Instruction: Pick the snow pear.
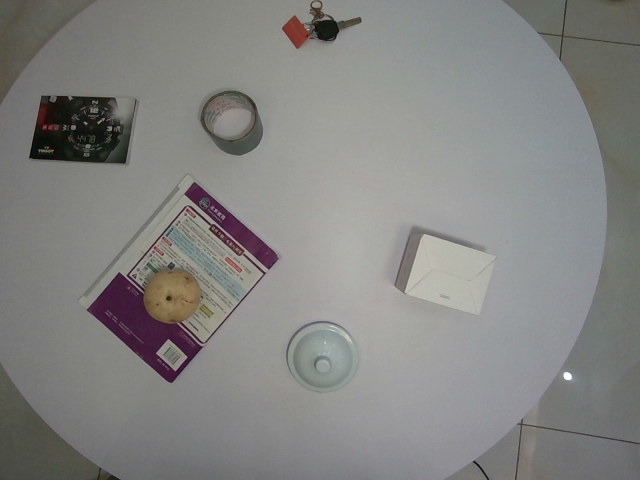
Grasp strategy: vertical